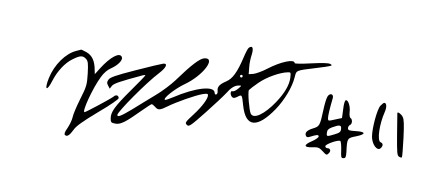
Signature of: kai sotto